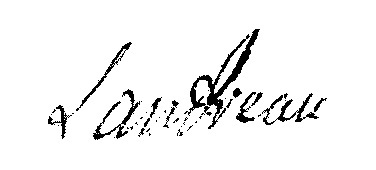
Signature of: simon landreau